Question: How does the patient history play a role?
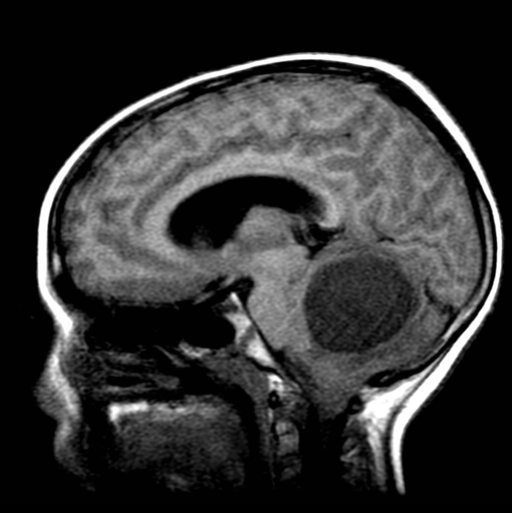
Answer: The patient's history of His mother provides a history of increasing headaches over past month, gait disturbances, and possible seizure activity. is key in understanding the case.